Question: What type of tax is indicated in the document, personal property or real estate?
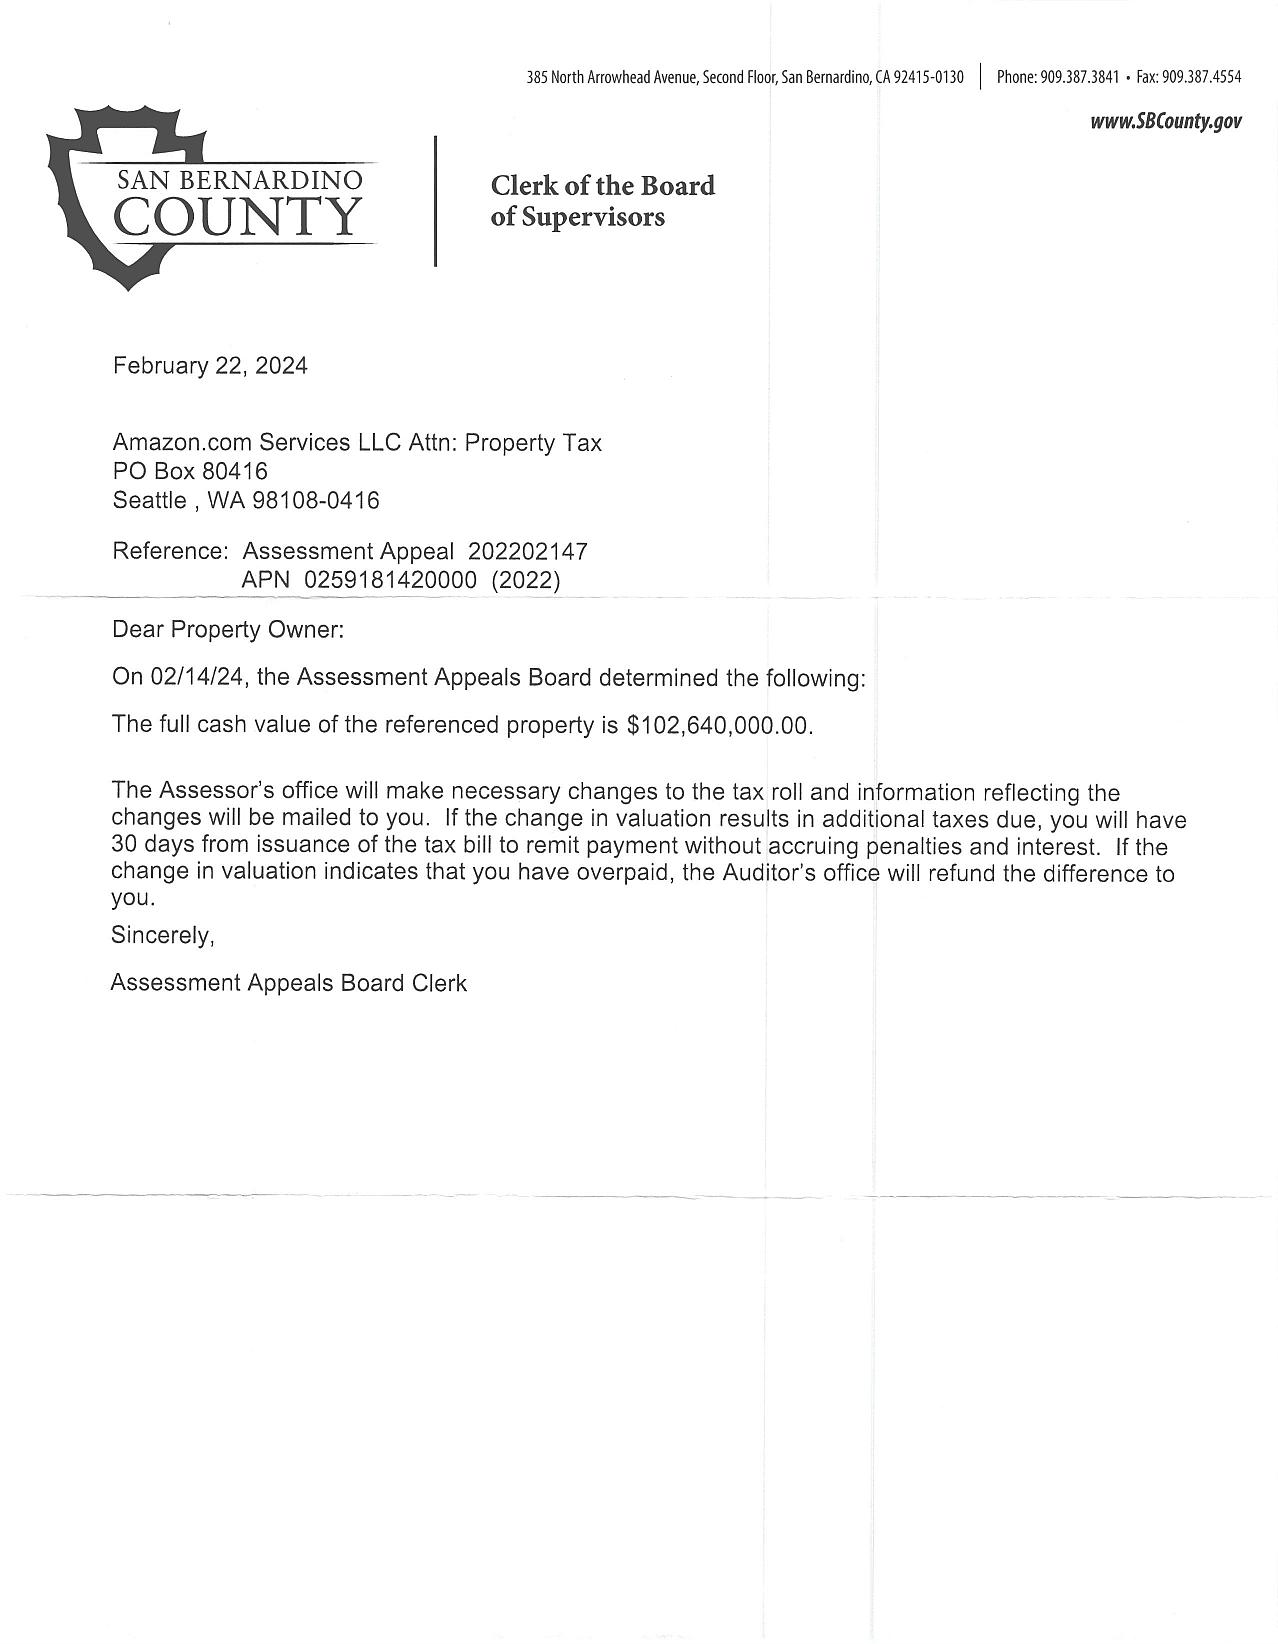
Answer: "Real Estate Tax"